Please extract the written amount, numerical amount, recipient's name, date on the cheque, and the bank's name from the image.
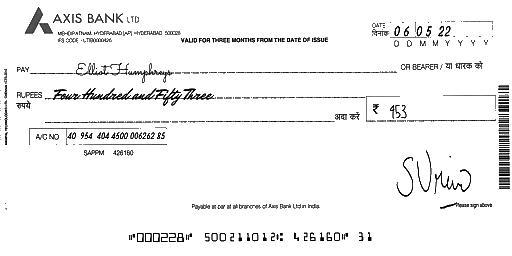
amt_in_words: Four Hundred and Fifty Three
amt_in_figures: 453
payee_name: Elliot Humphreys
bank_name: AXIS BANK
cheque_date: 06/05/22